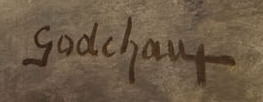
Signature of: emile godchaux